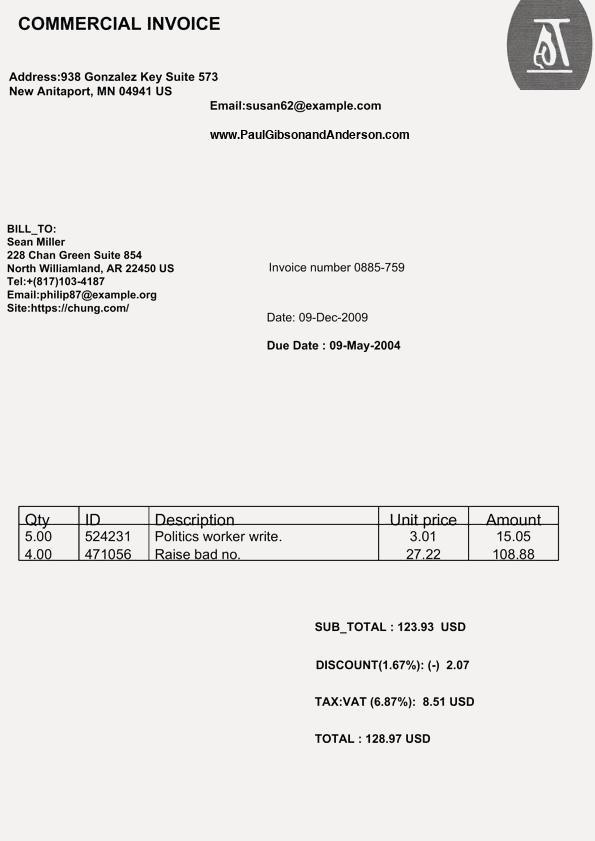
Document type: Invoice